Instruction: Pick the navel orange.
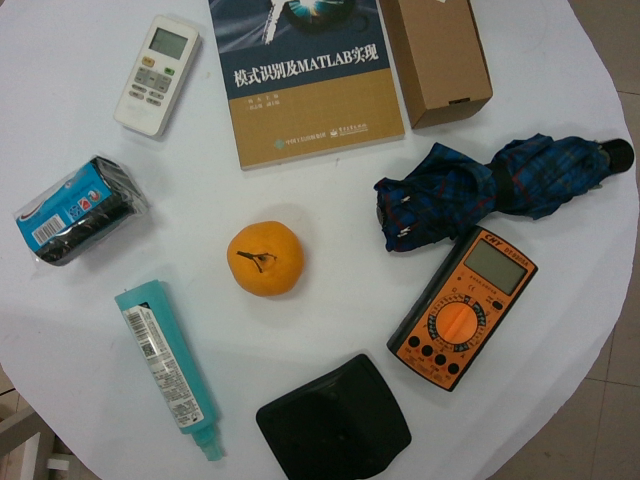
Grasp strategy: vertical